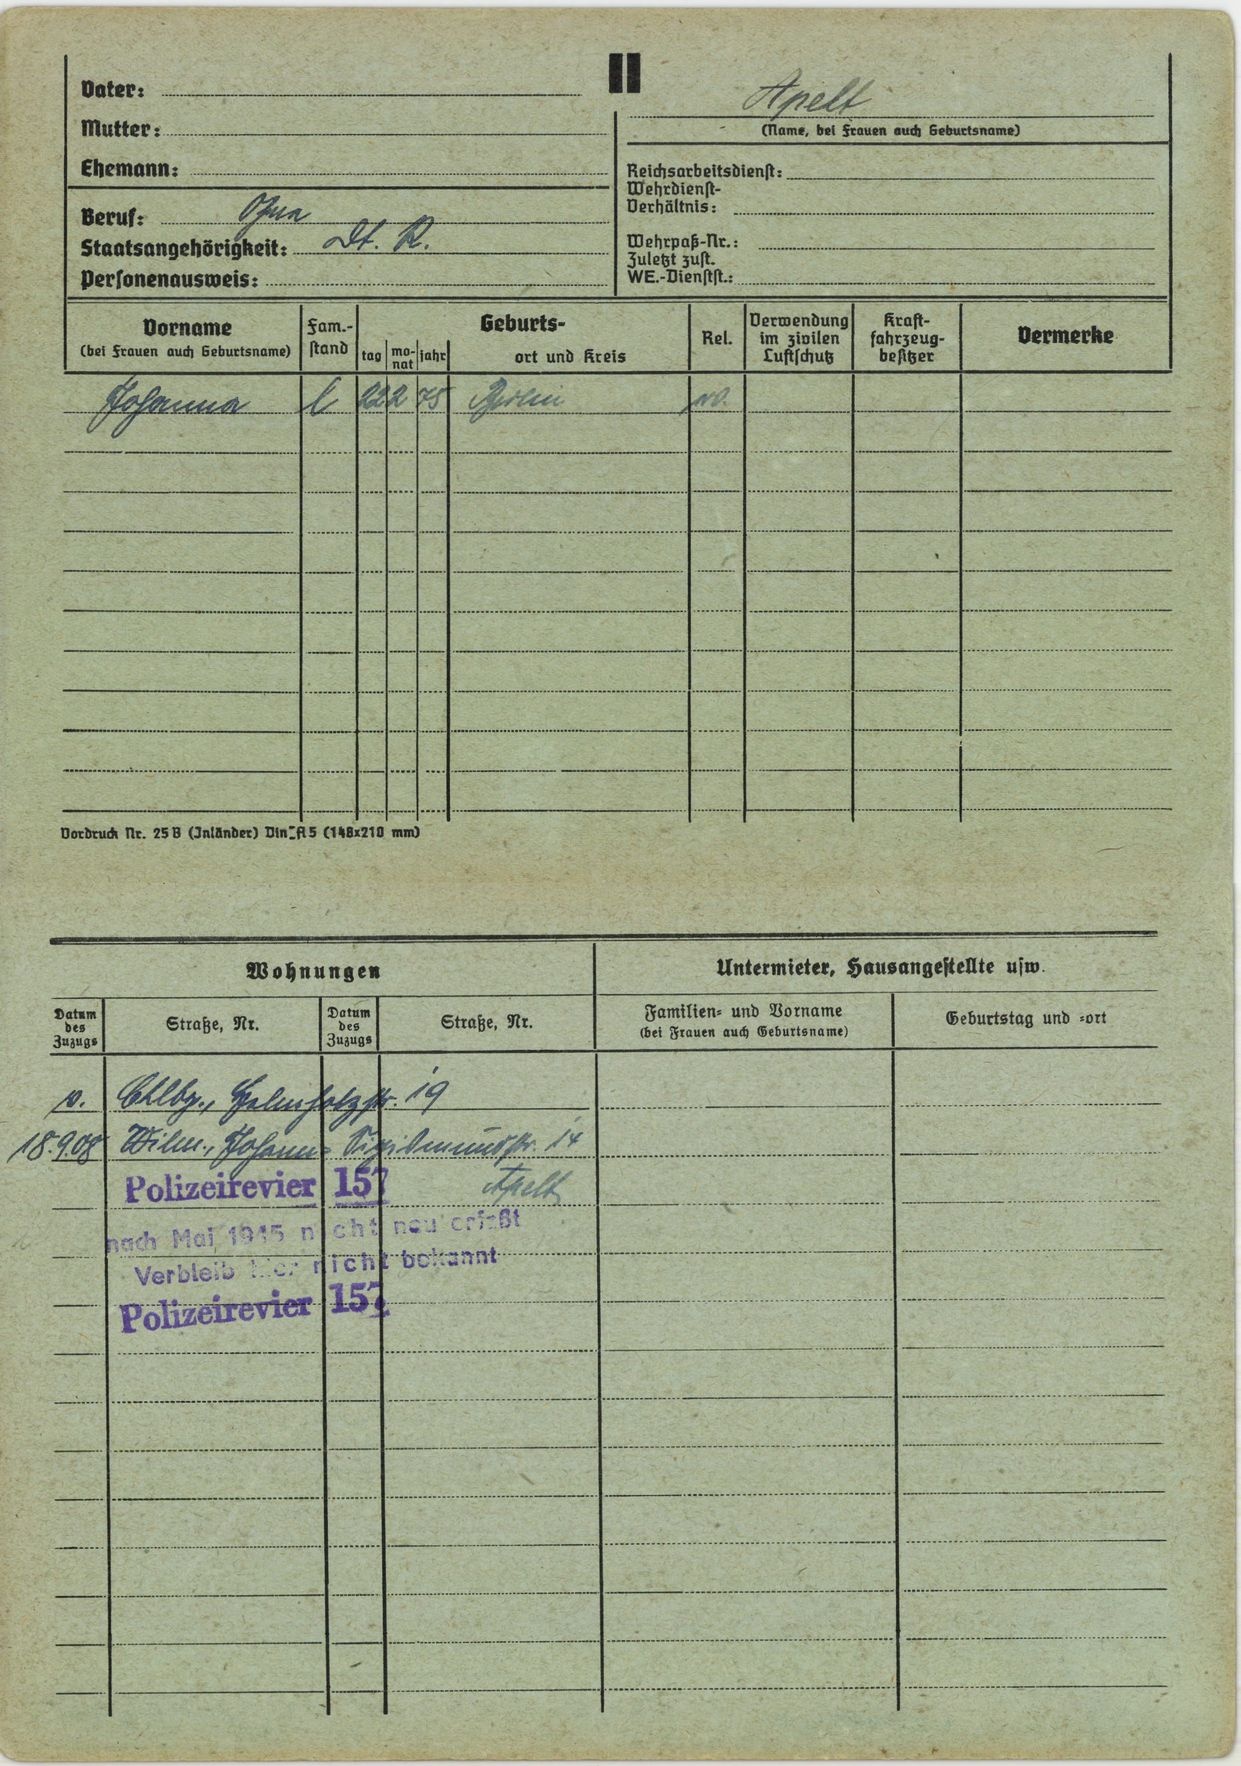
Apelt